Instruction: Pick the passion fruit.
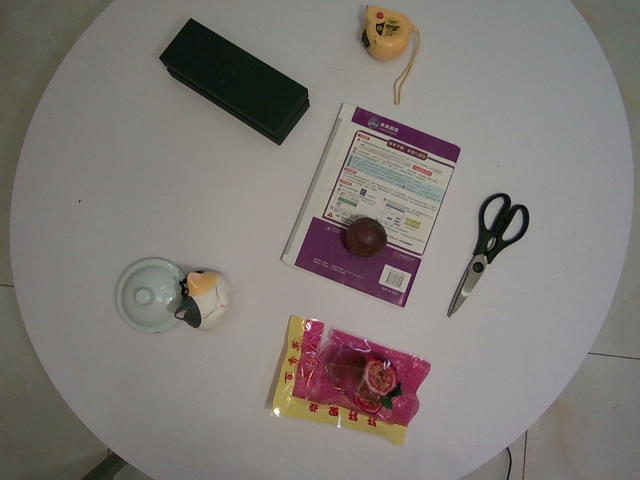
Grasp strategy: vertical